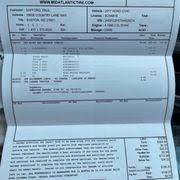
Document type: Invoice